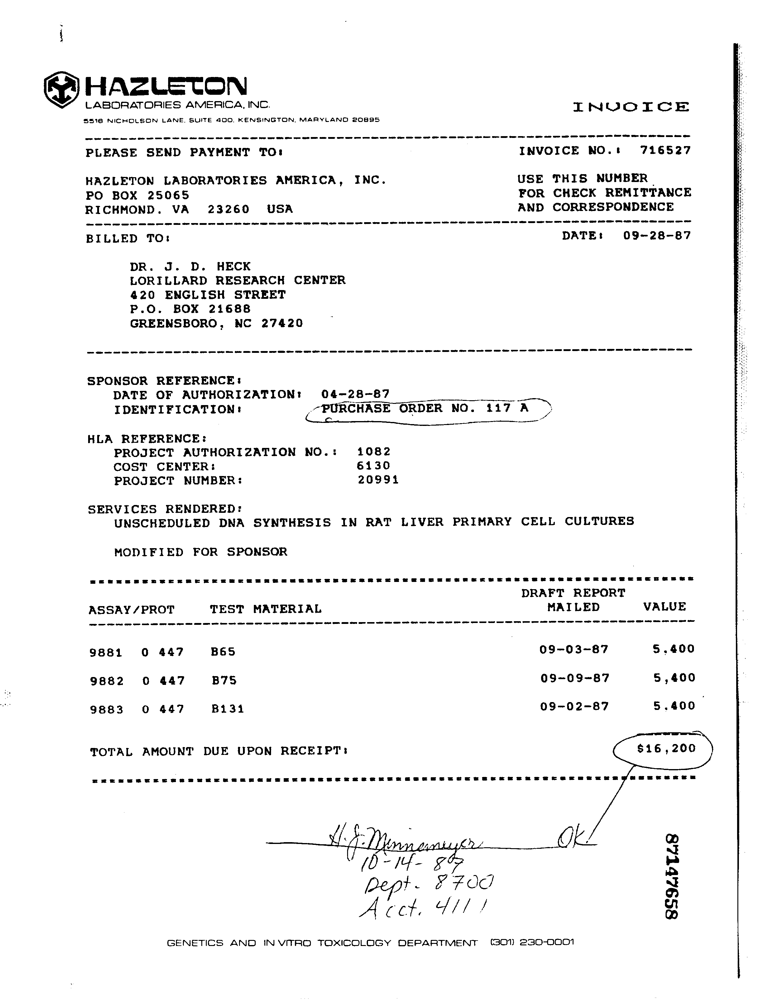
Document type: Invoice